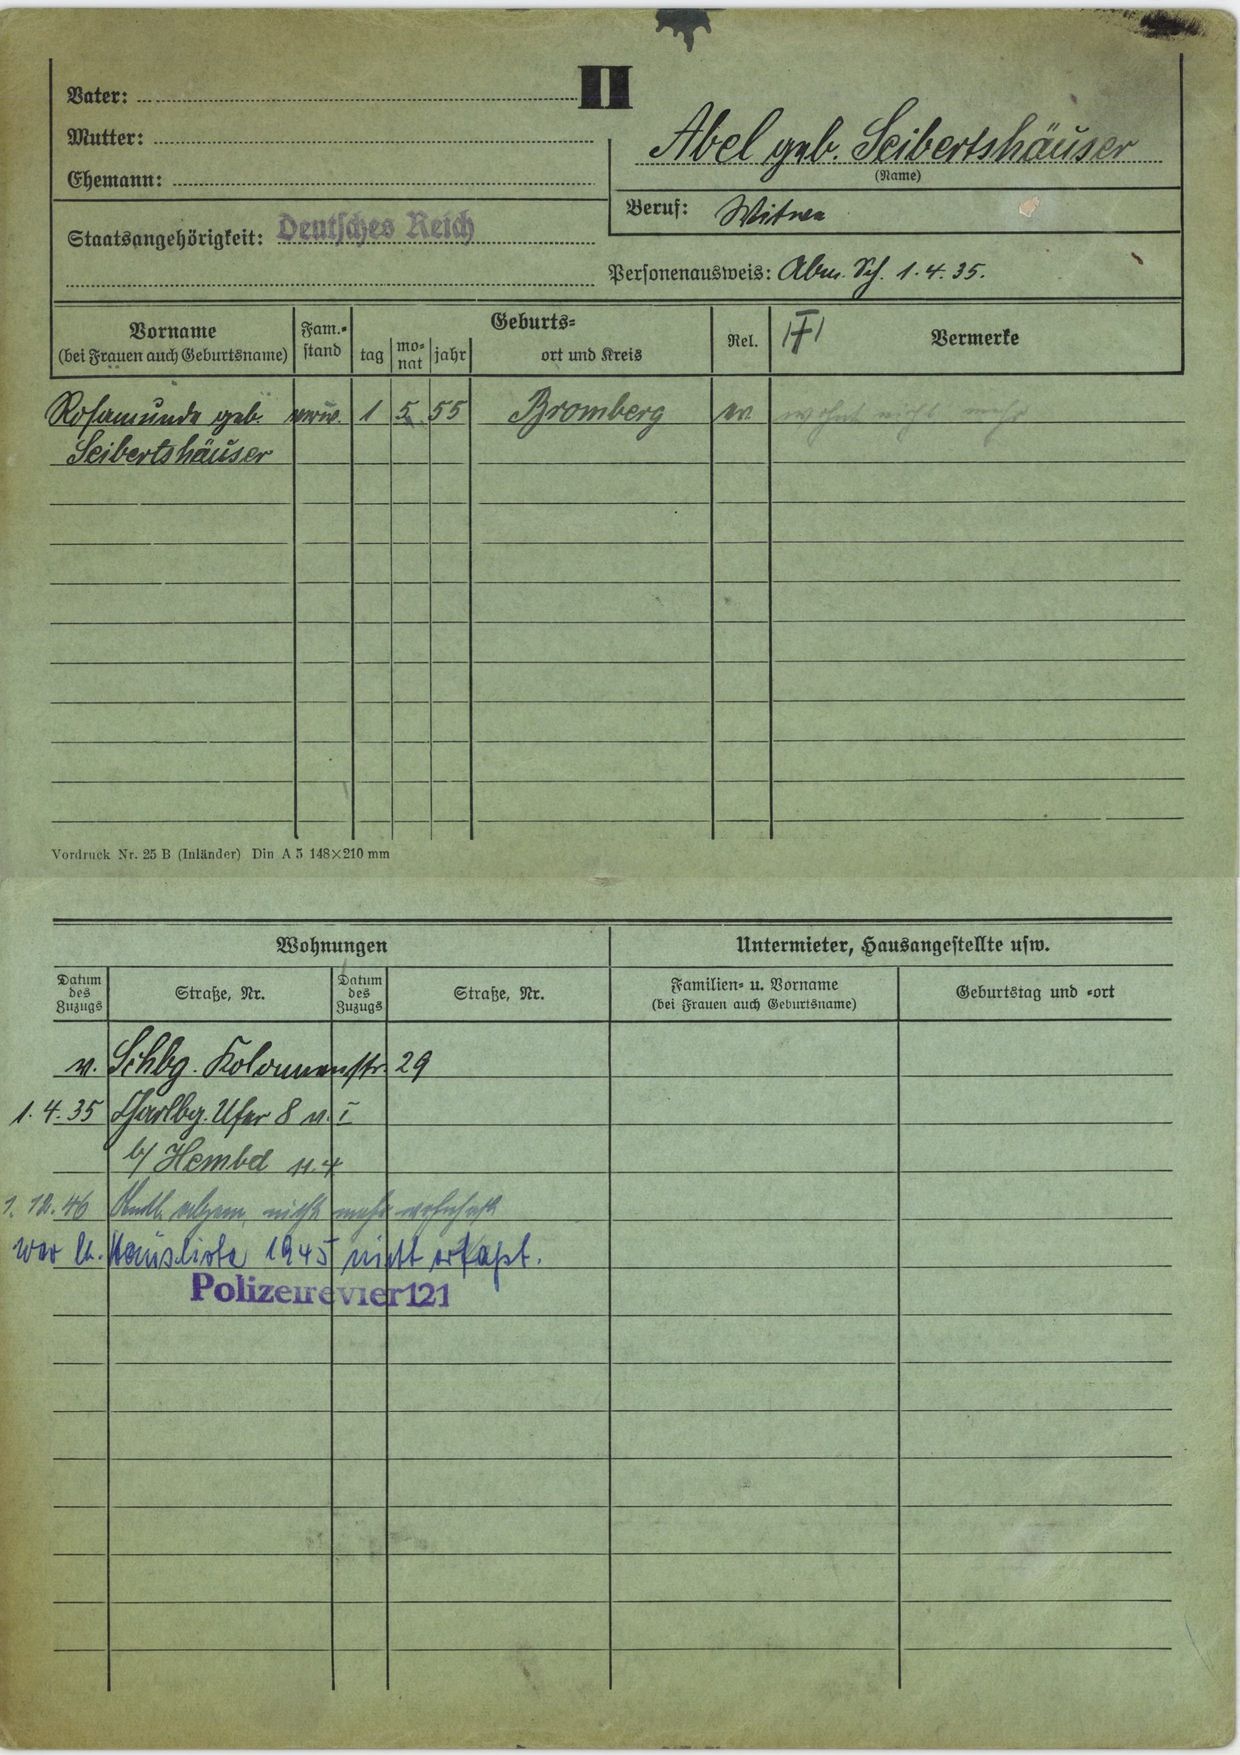
Abel geb. Seibertshäuser